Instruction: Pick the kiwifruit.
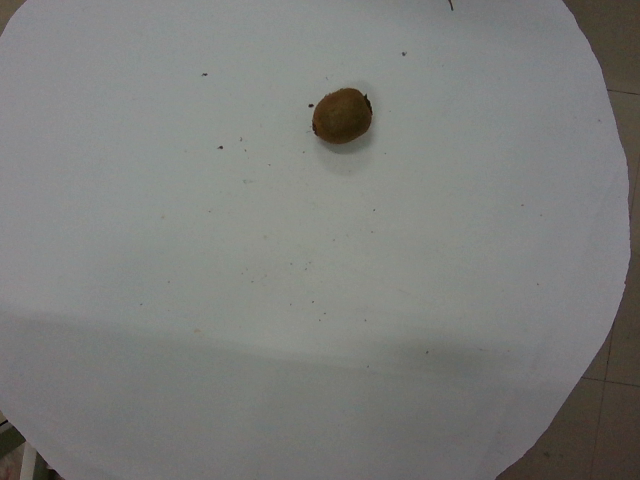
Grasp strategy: vertical